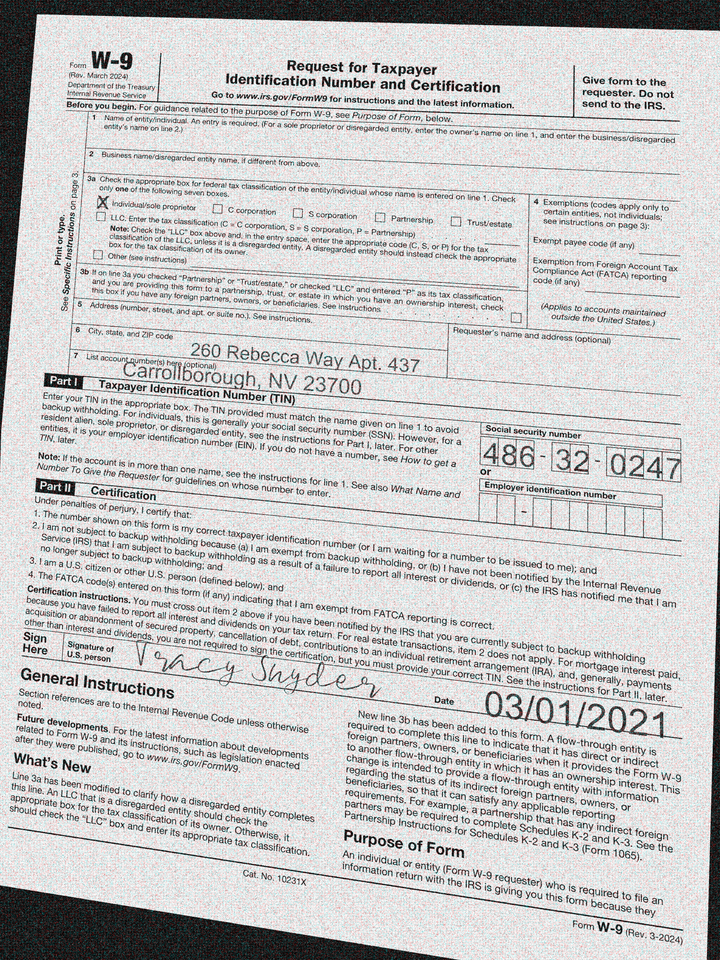
adr1: 260 Rebecca Way Apt. 437
adr2: Carrollborough, NV 23700
cbx: yes
ssn: 486320247
sdt: 03/01/2021